Question: What is the name of the tenant mentioned in the document?
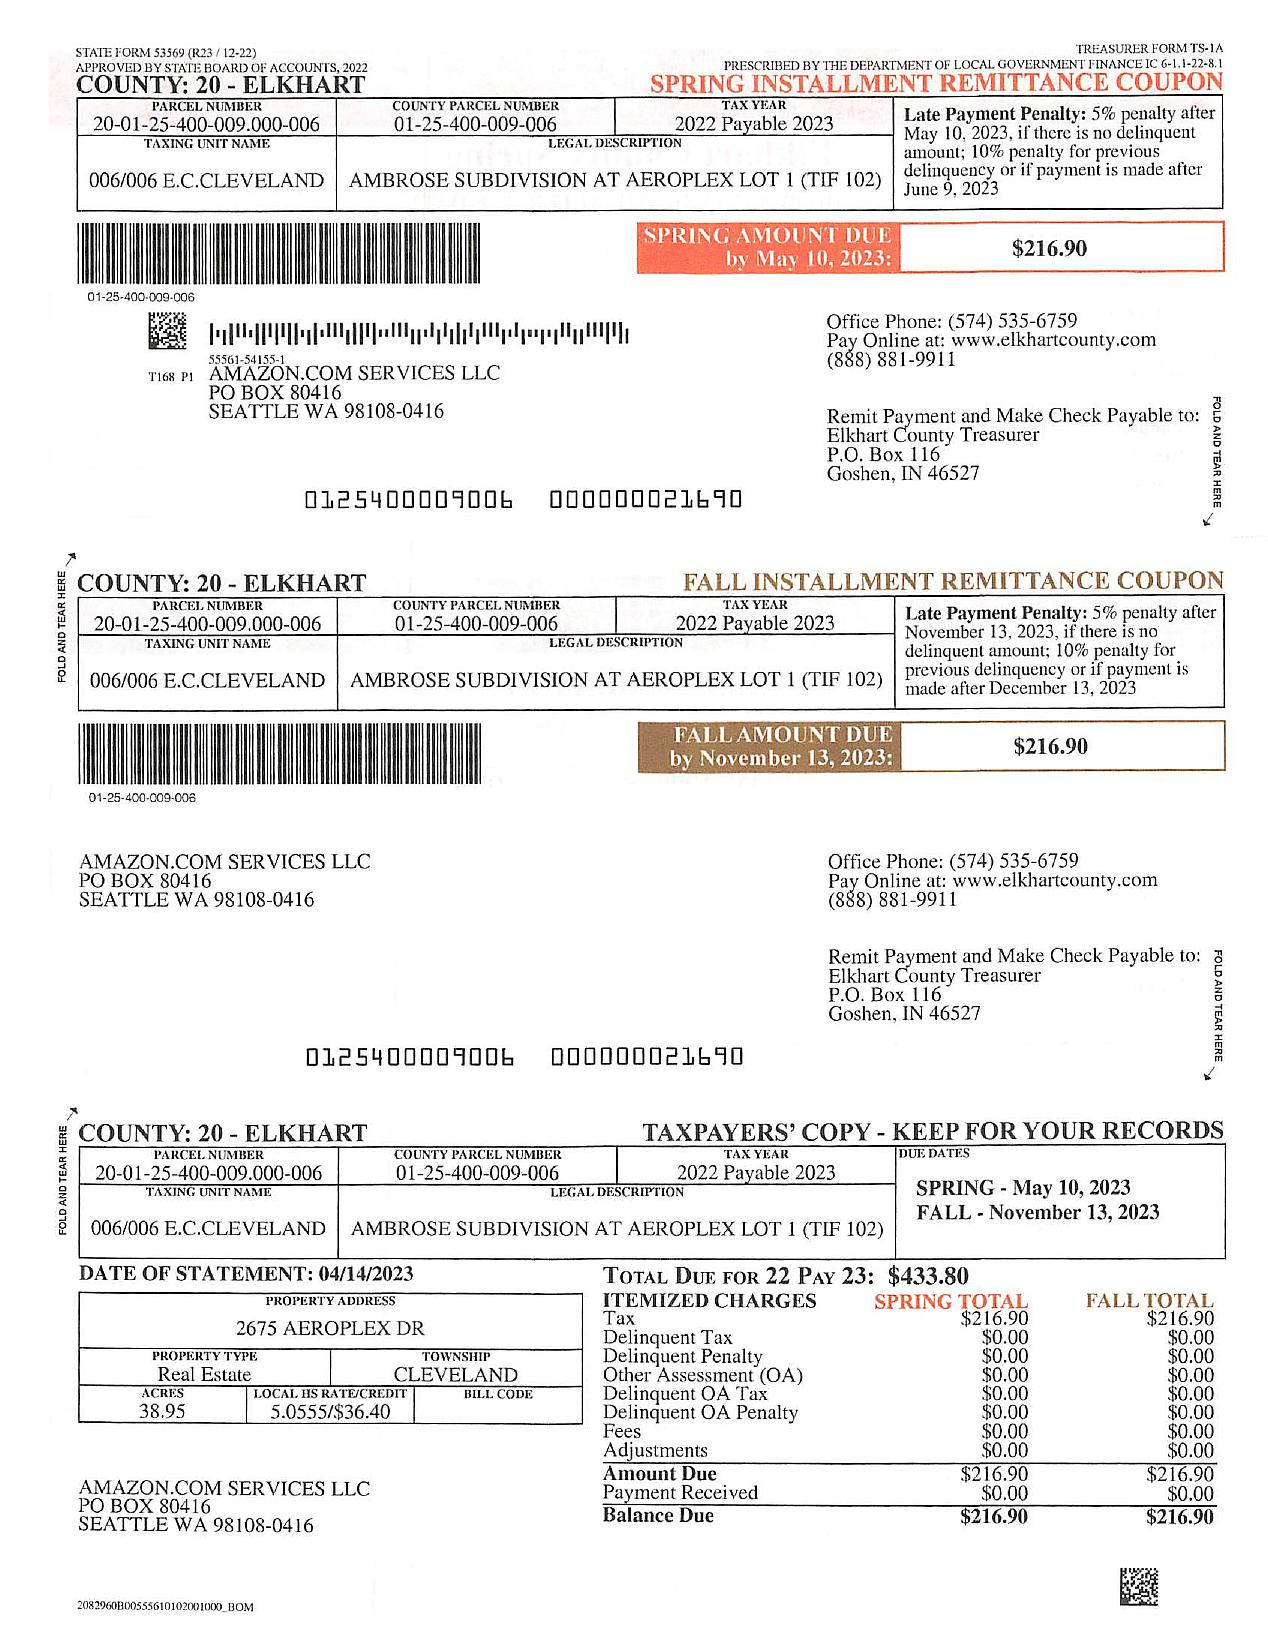
Answer: "AMAZON.COM SERVICES LLC"